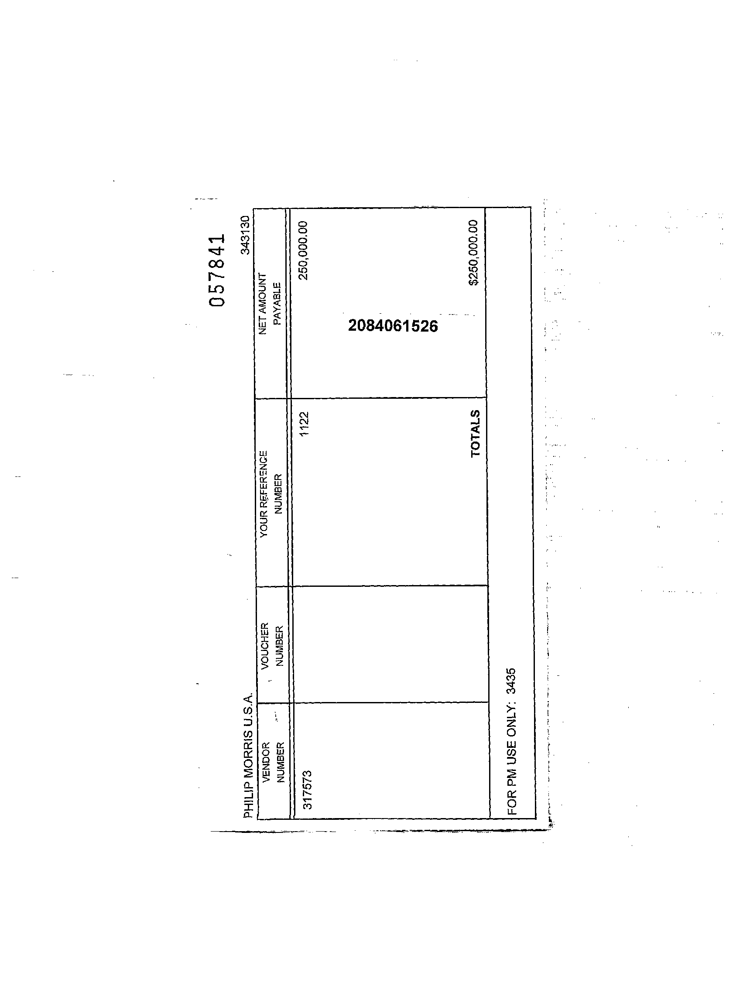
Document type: Invoice